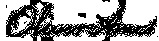
Signature of: oliver ames